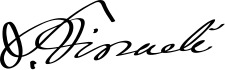
Signature of: benjamin disraeli